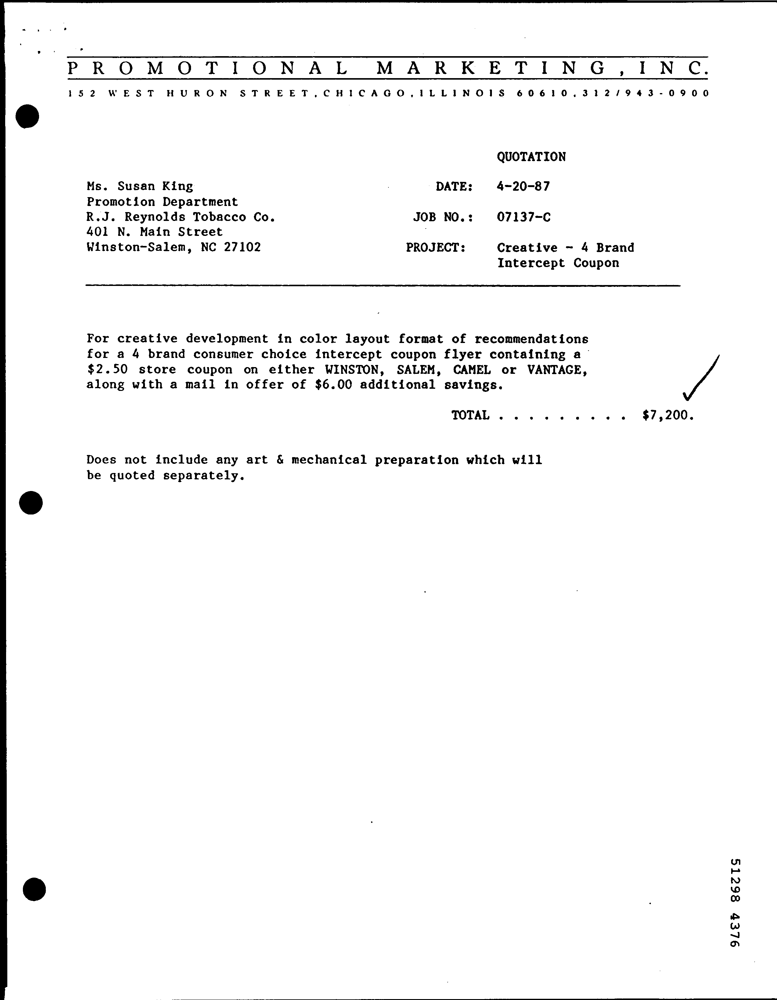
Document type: Invoice